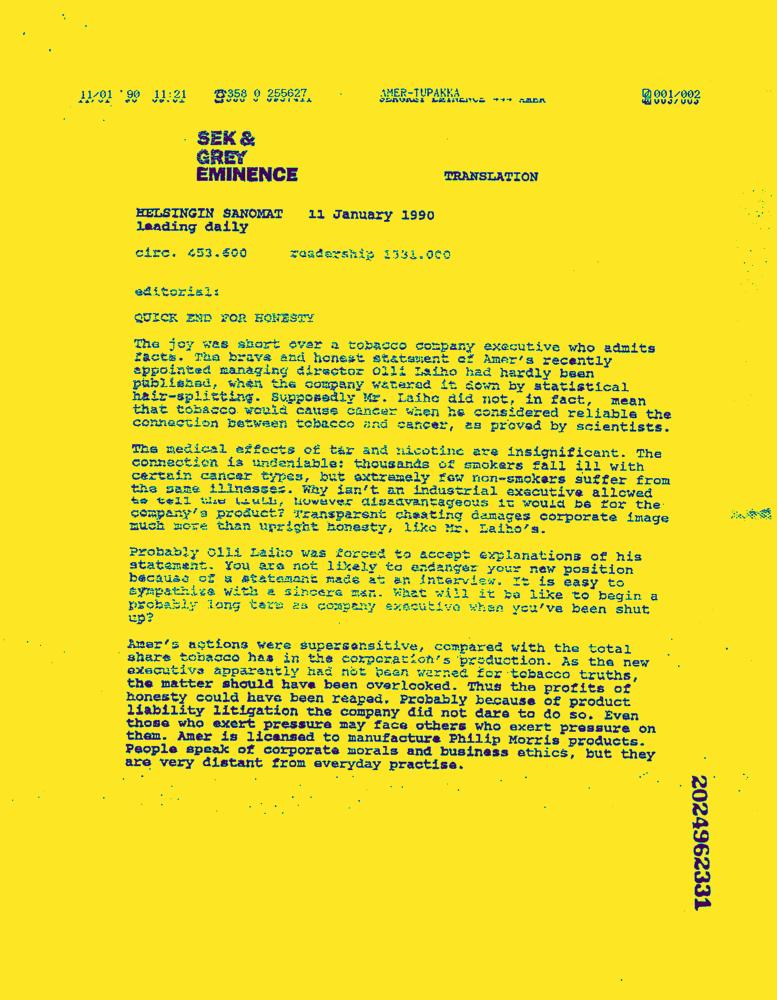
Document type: News-Article